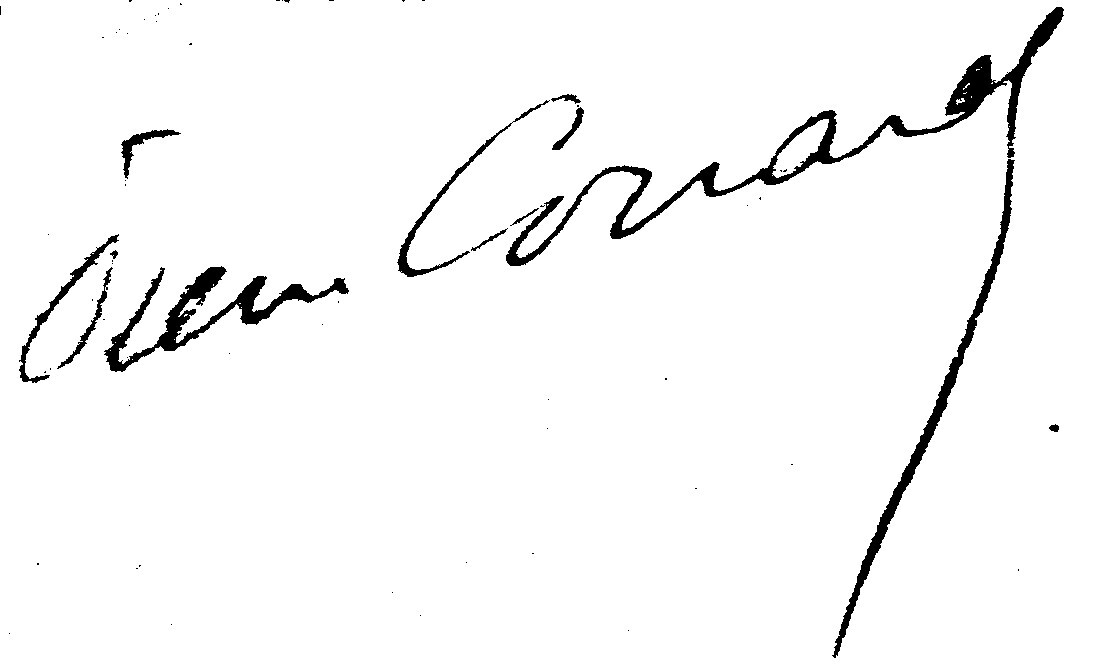
Signature of: pierre corrard